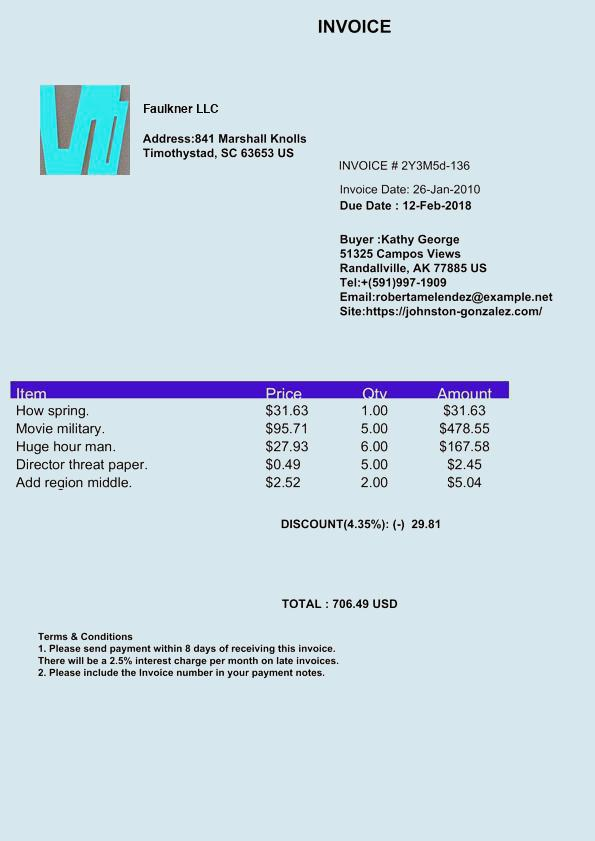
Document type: Invoice